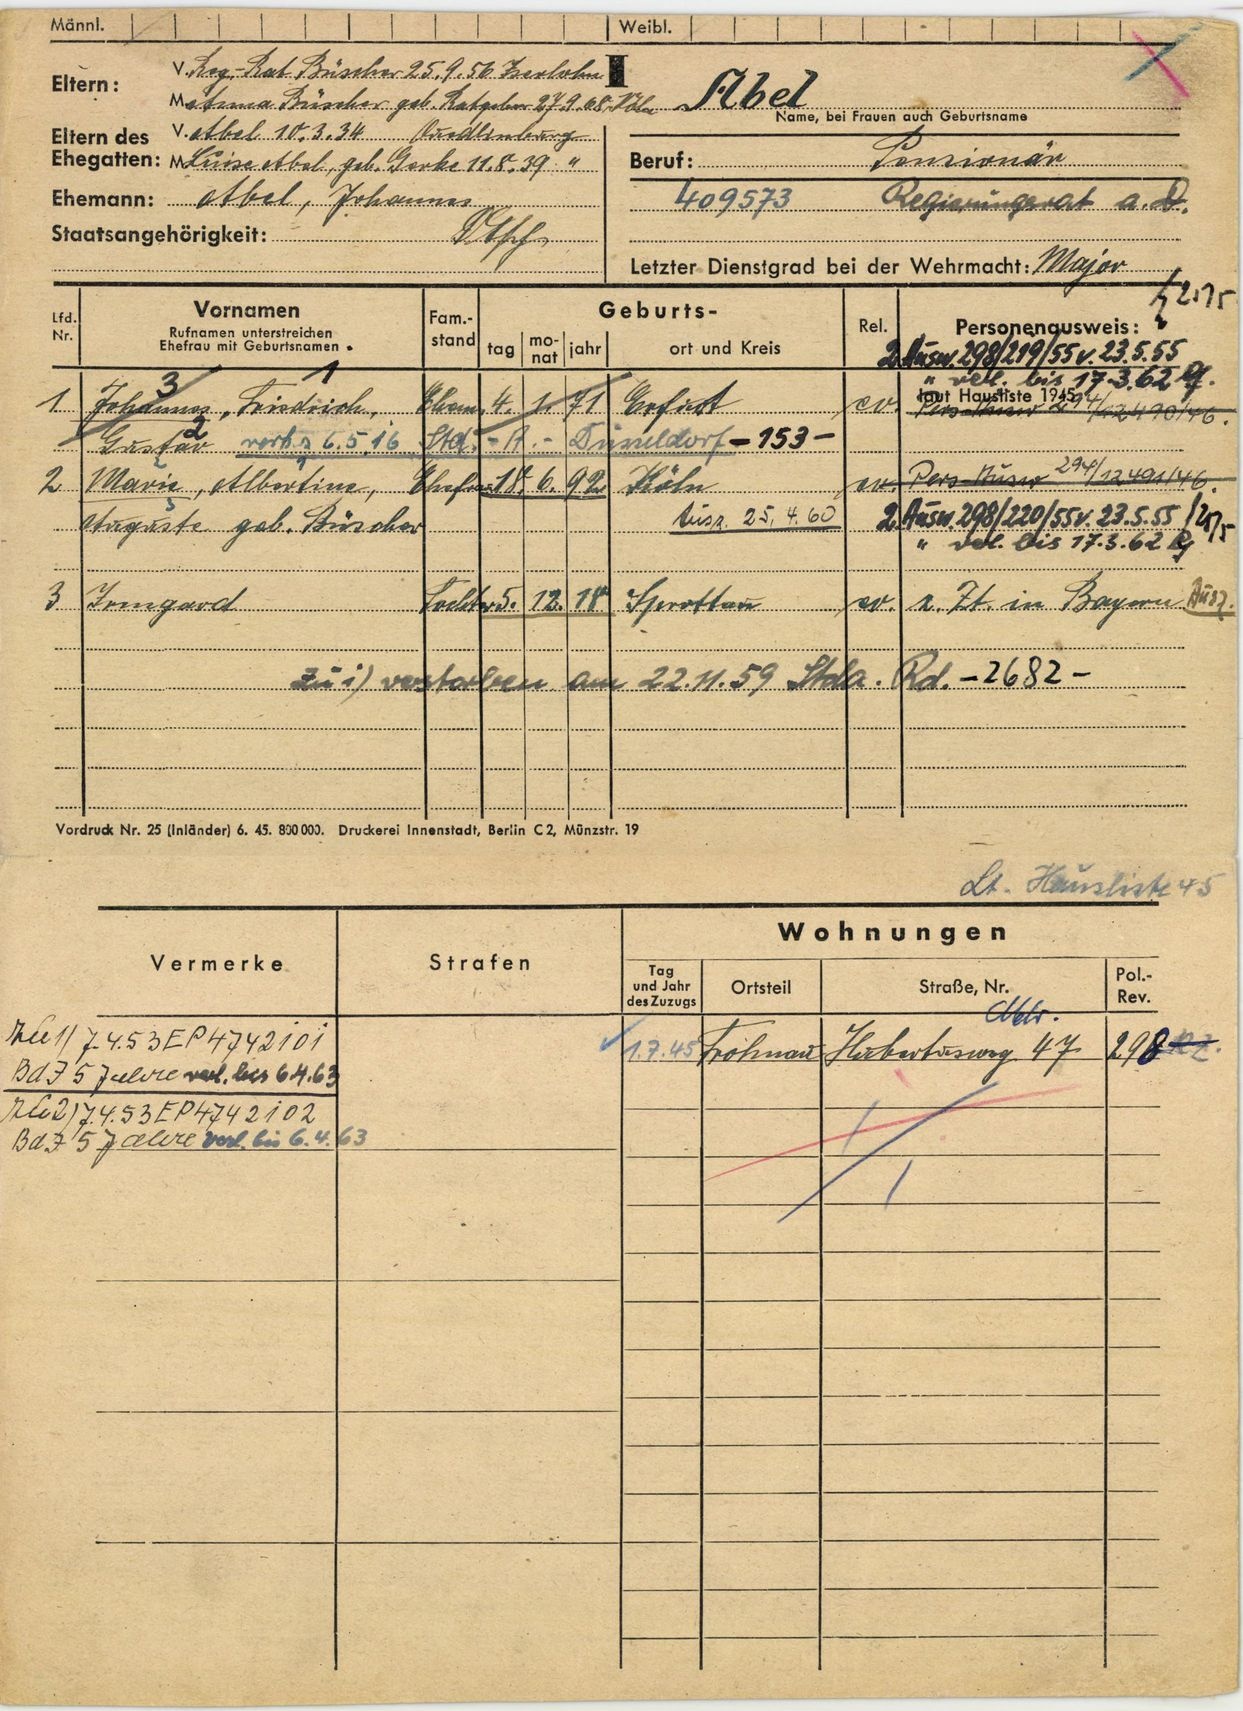
Abel